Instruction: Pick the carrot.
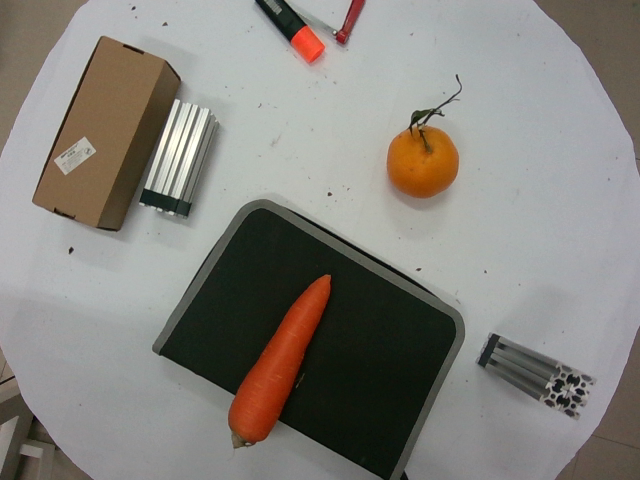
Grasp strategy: vertical